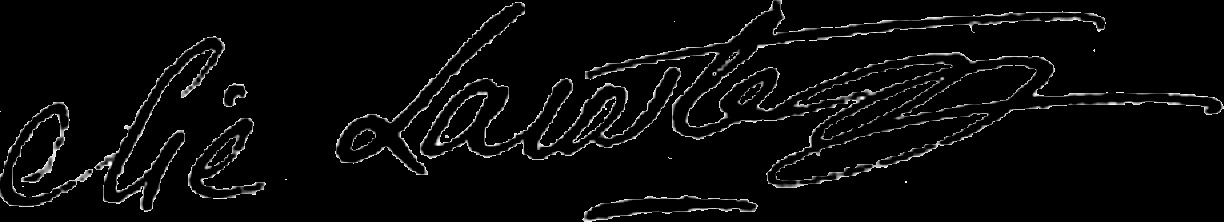
Signature of: élie lacoste